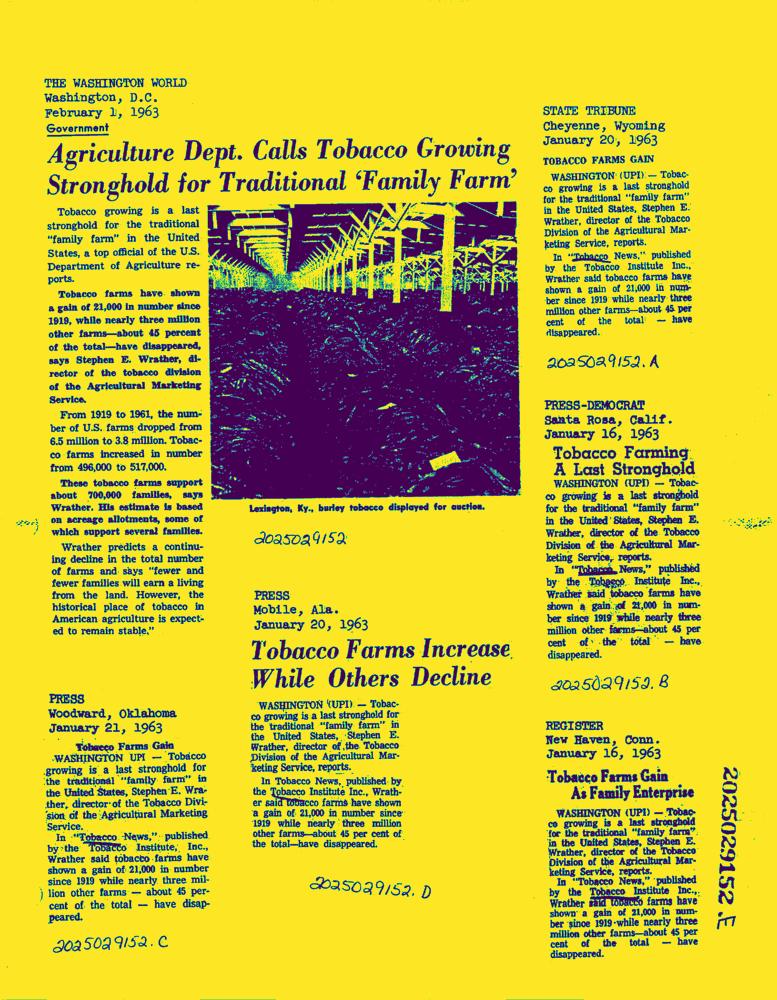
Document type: News-Article